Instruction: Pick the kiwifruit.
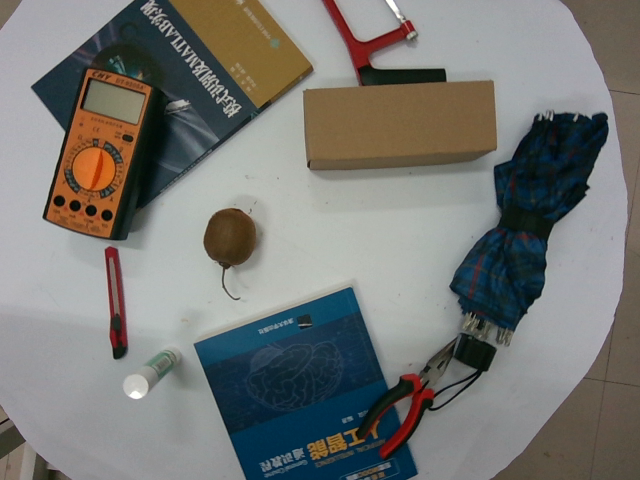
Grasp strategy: vertical